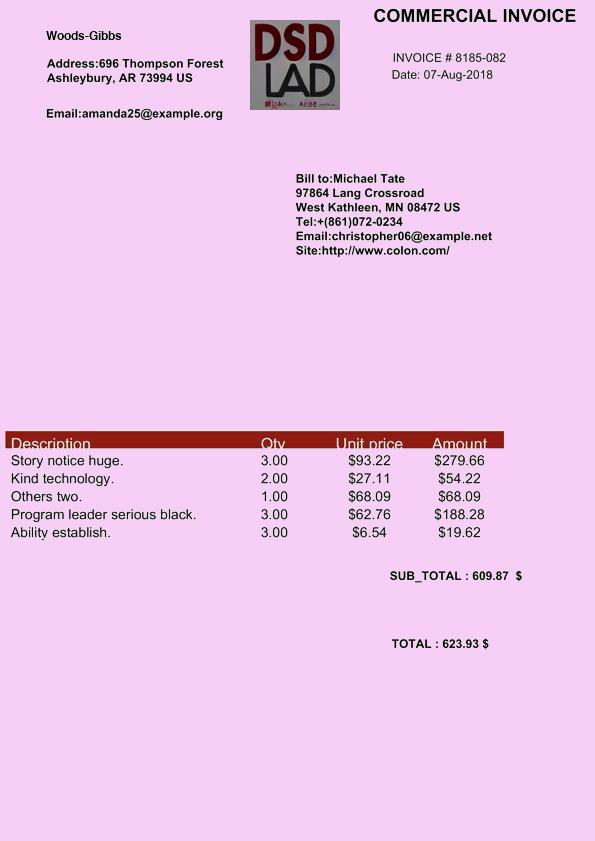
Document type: Invoice